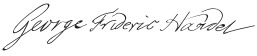
Signature of: george frideric handel